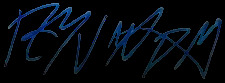
Signature of: rob van dam